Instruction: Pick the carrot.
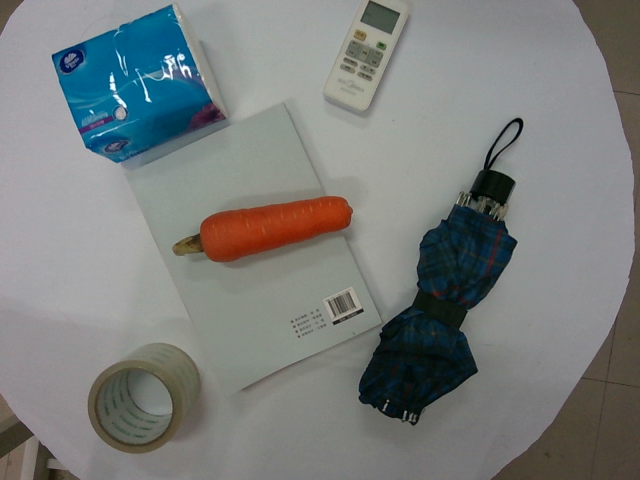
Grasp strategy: vertical